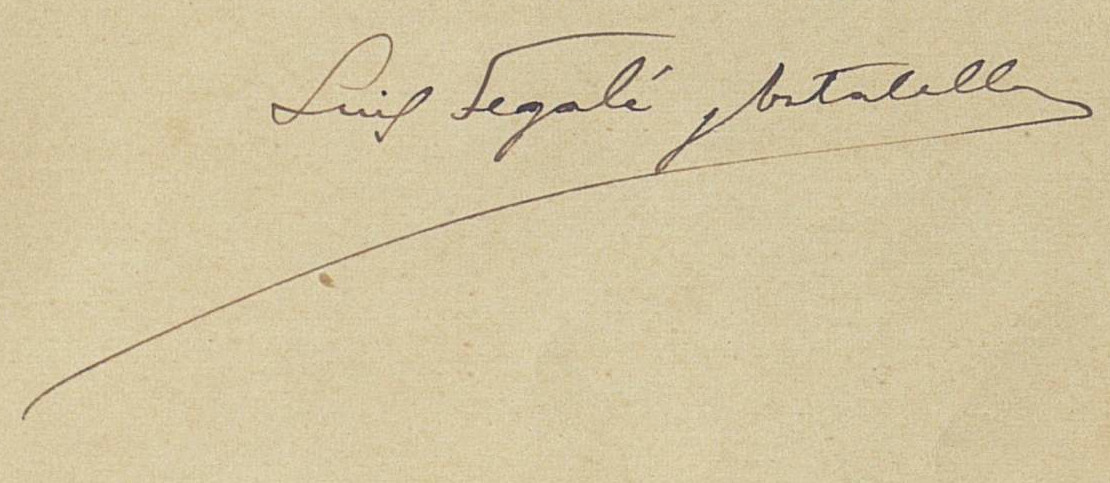
Signature of: lluís segalà i estalella